Question: How is the property described in the document?
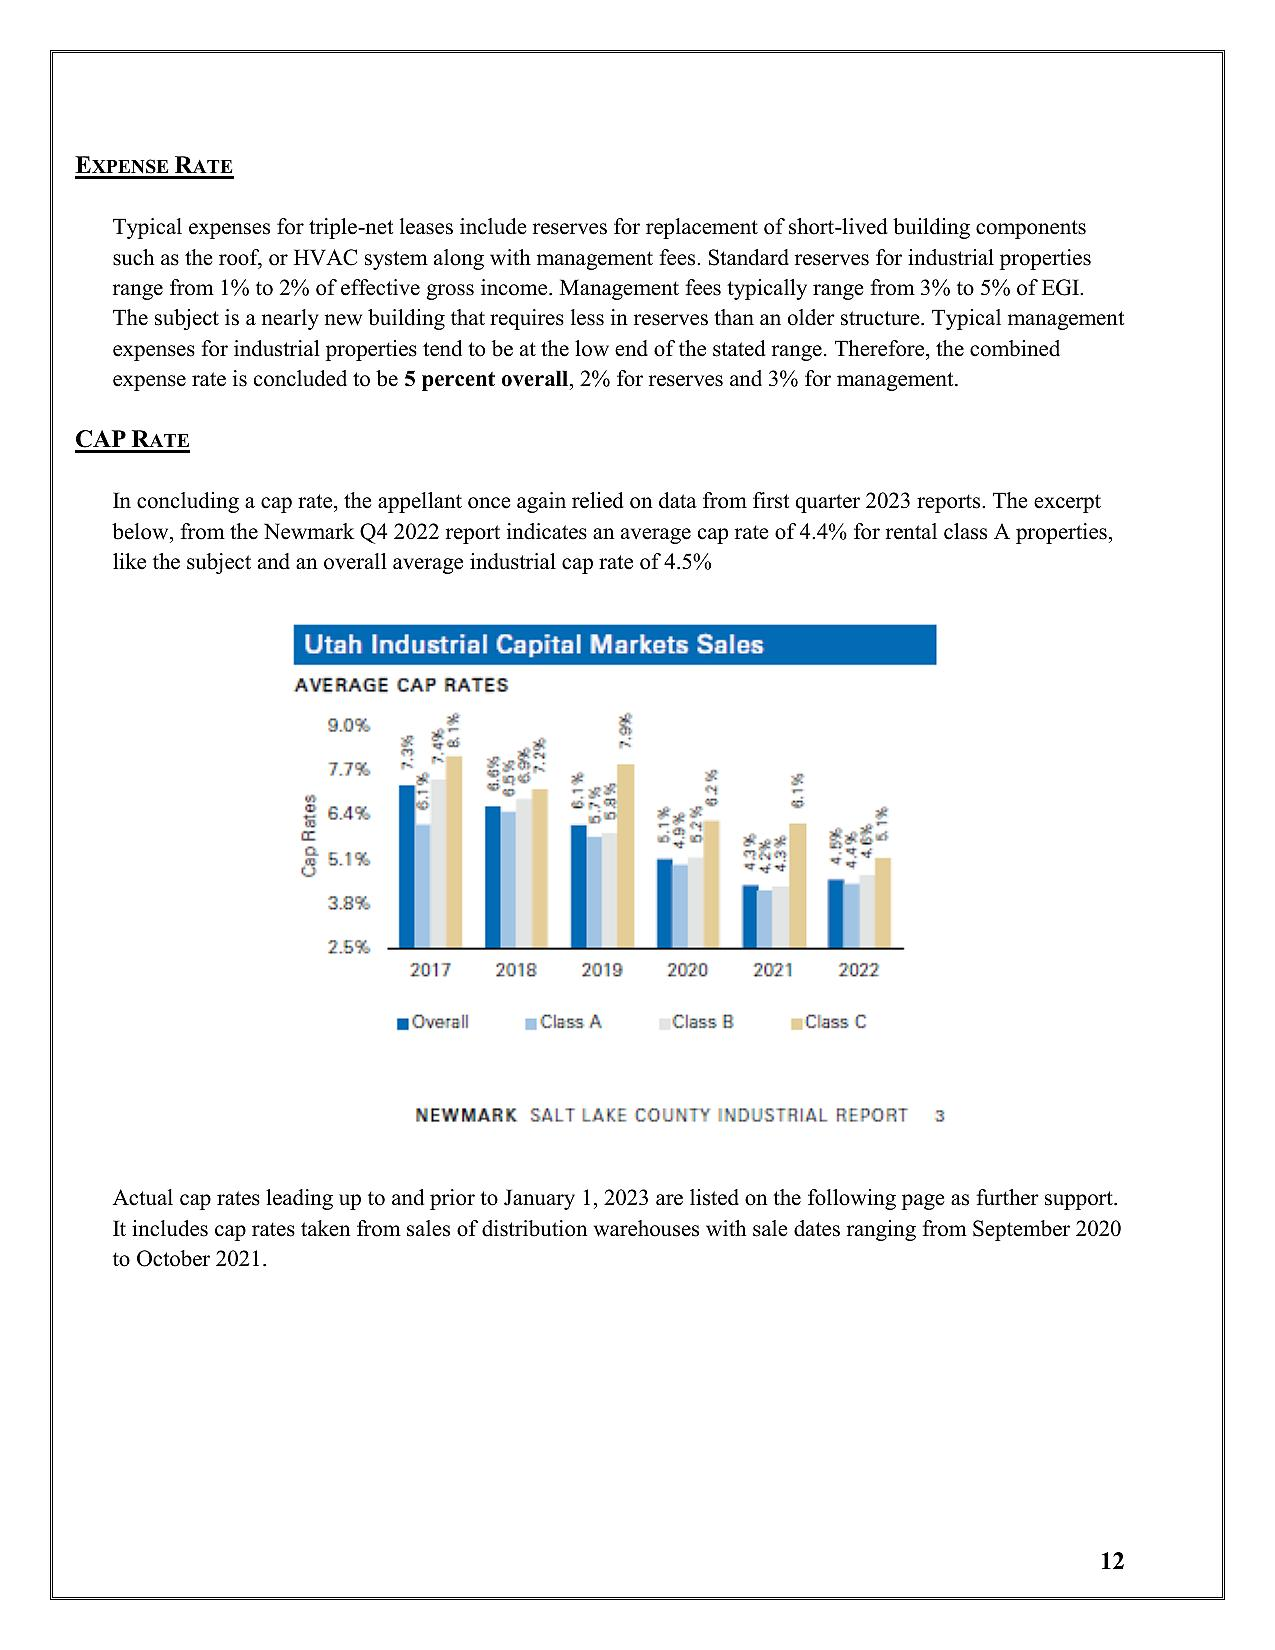
Answer: "Industrial properties"